Question: What is the assessed value of the property as noted in the document?
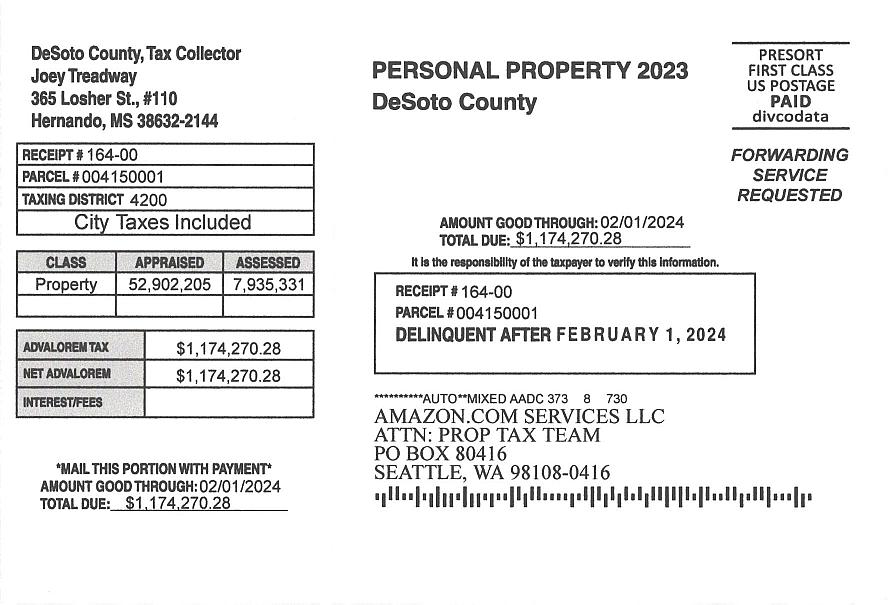
Answer: "7935331"